Question: What do the imaging results show?
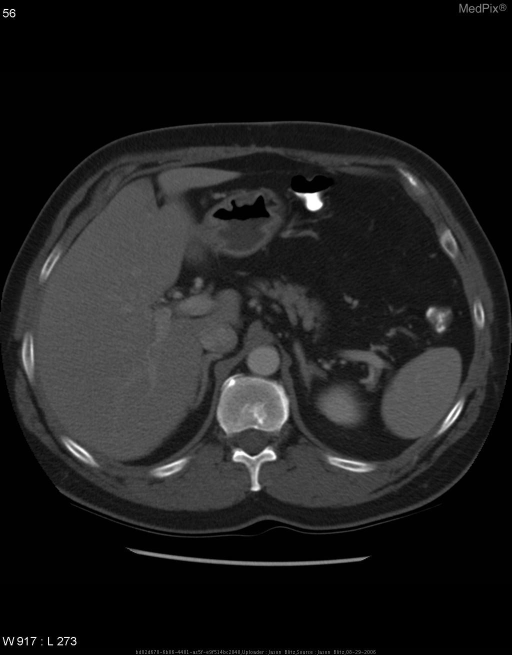
Answer: The imaging shows Chest and abdominal CT on 13 April 2006 revealed the following in comparison with an August 2004 chest and abdominal CT:
  •  Progression of right hilar adenopathy and enlargement of the pleural-based soft tissue mass along the posteromedial aspect of the right lower lobe.
  •  Pulmonary parenchyma demonstrates enlargement of multiple
right lower lobe pulmonary nodules.
  •   The pancreas, spleen, adrenal glands, and kidneys are normal.
  •   Soft tissue in the bilateral gluteal regions are normal.

Chest and abdomal CT on 16 August 2006 after 4 months of chemotherapy and radiation revealed the following in comparison with the 13 April 2006 study:
  •   Subcarinal lymphadenopathy is demonstrated and increased from previous study.
  •   Associated rib destruction is demonstrated.
  •   Associated endobronchial narrowing is demonstrated extending to the right lower lobe.
  •   No pulmonary nodules are seen in the left lung.
  •   Interval development of bilateral adrenal masses.
  •   Soft tissue masses are demonstrated within the mesentery.
  •   Interval development of right gluteal mass 13 April Abdominal CT demonstrating normal adrenal glands..